Question: What might the diagnosis be?
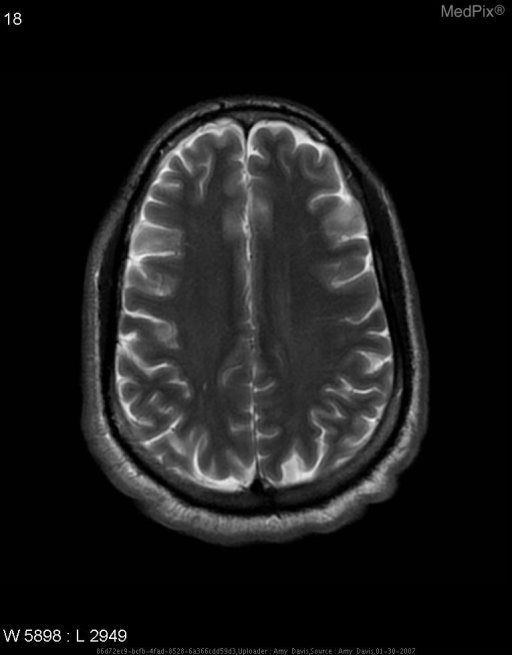
Answer: The possible diagnosis includes Transient Ischemic Attack
Focal infection
Meningo-encephalitis.